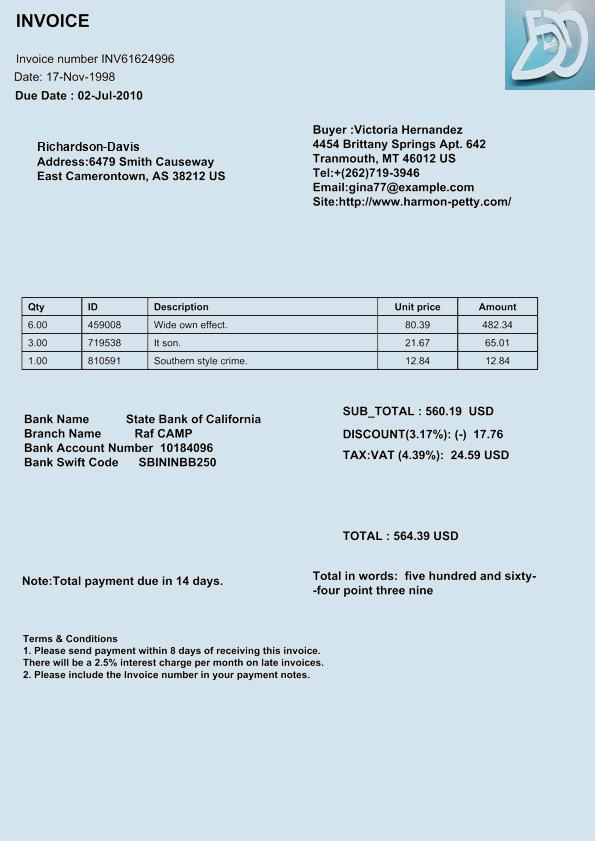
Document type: Invoice